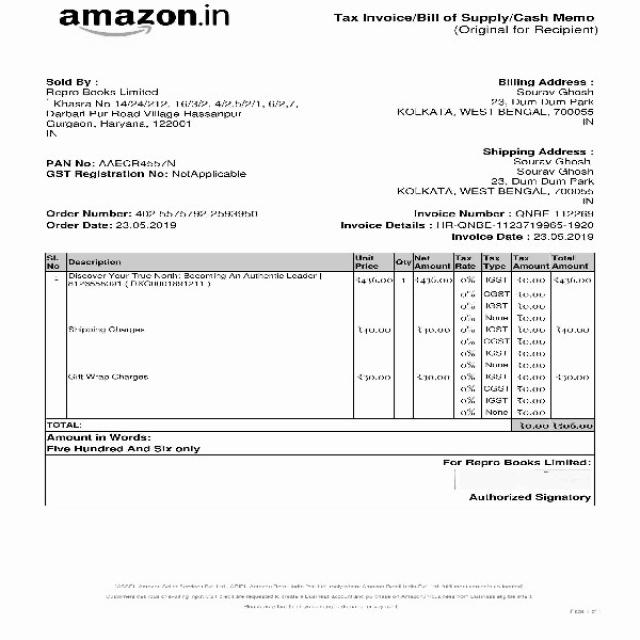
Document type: Invoice